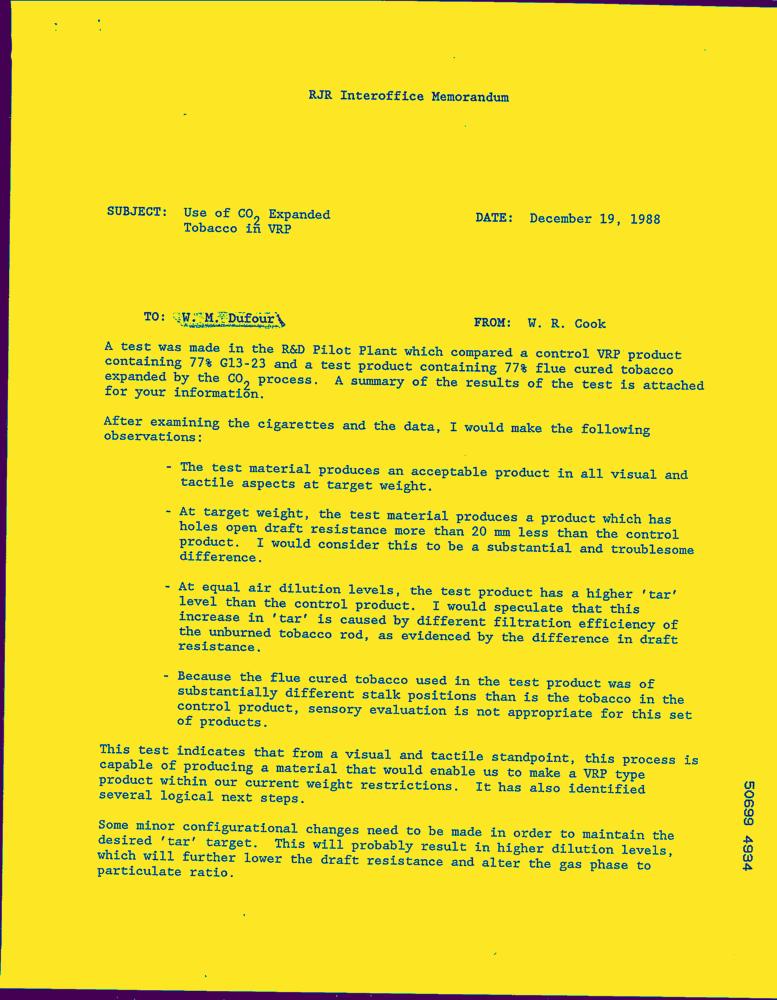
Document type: Letter-Doc